Question: By what date must an appeal be filed according to the document?
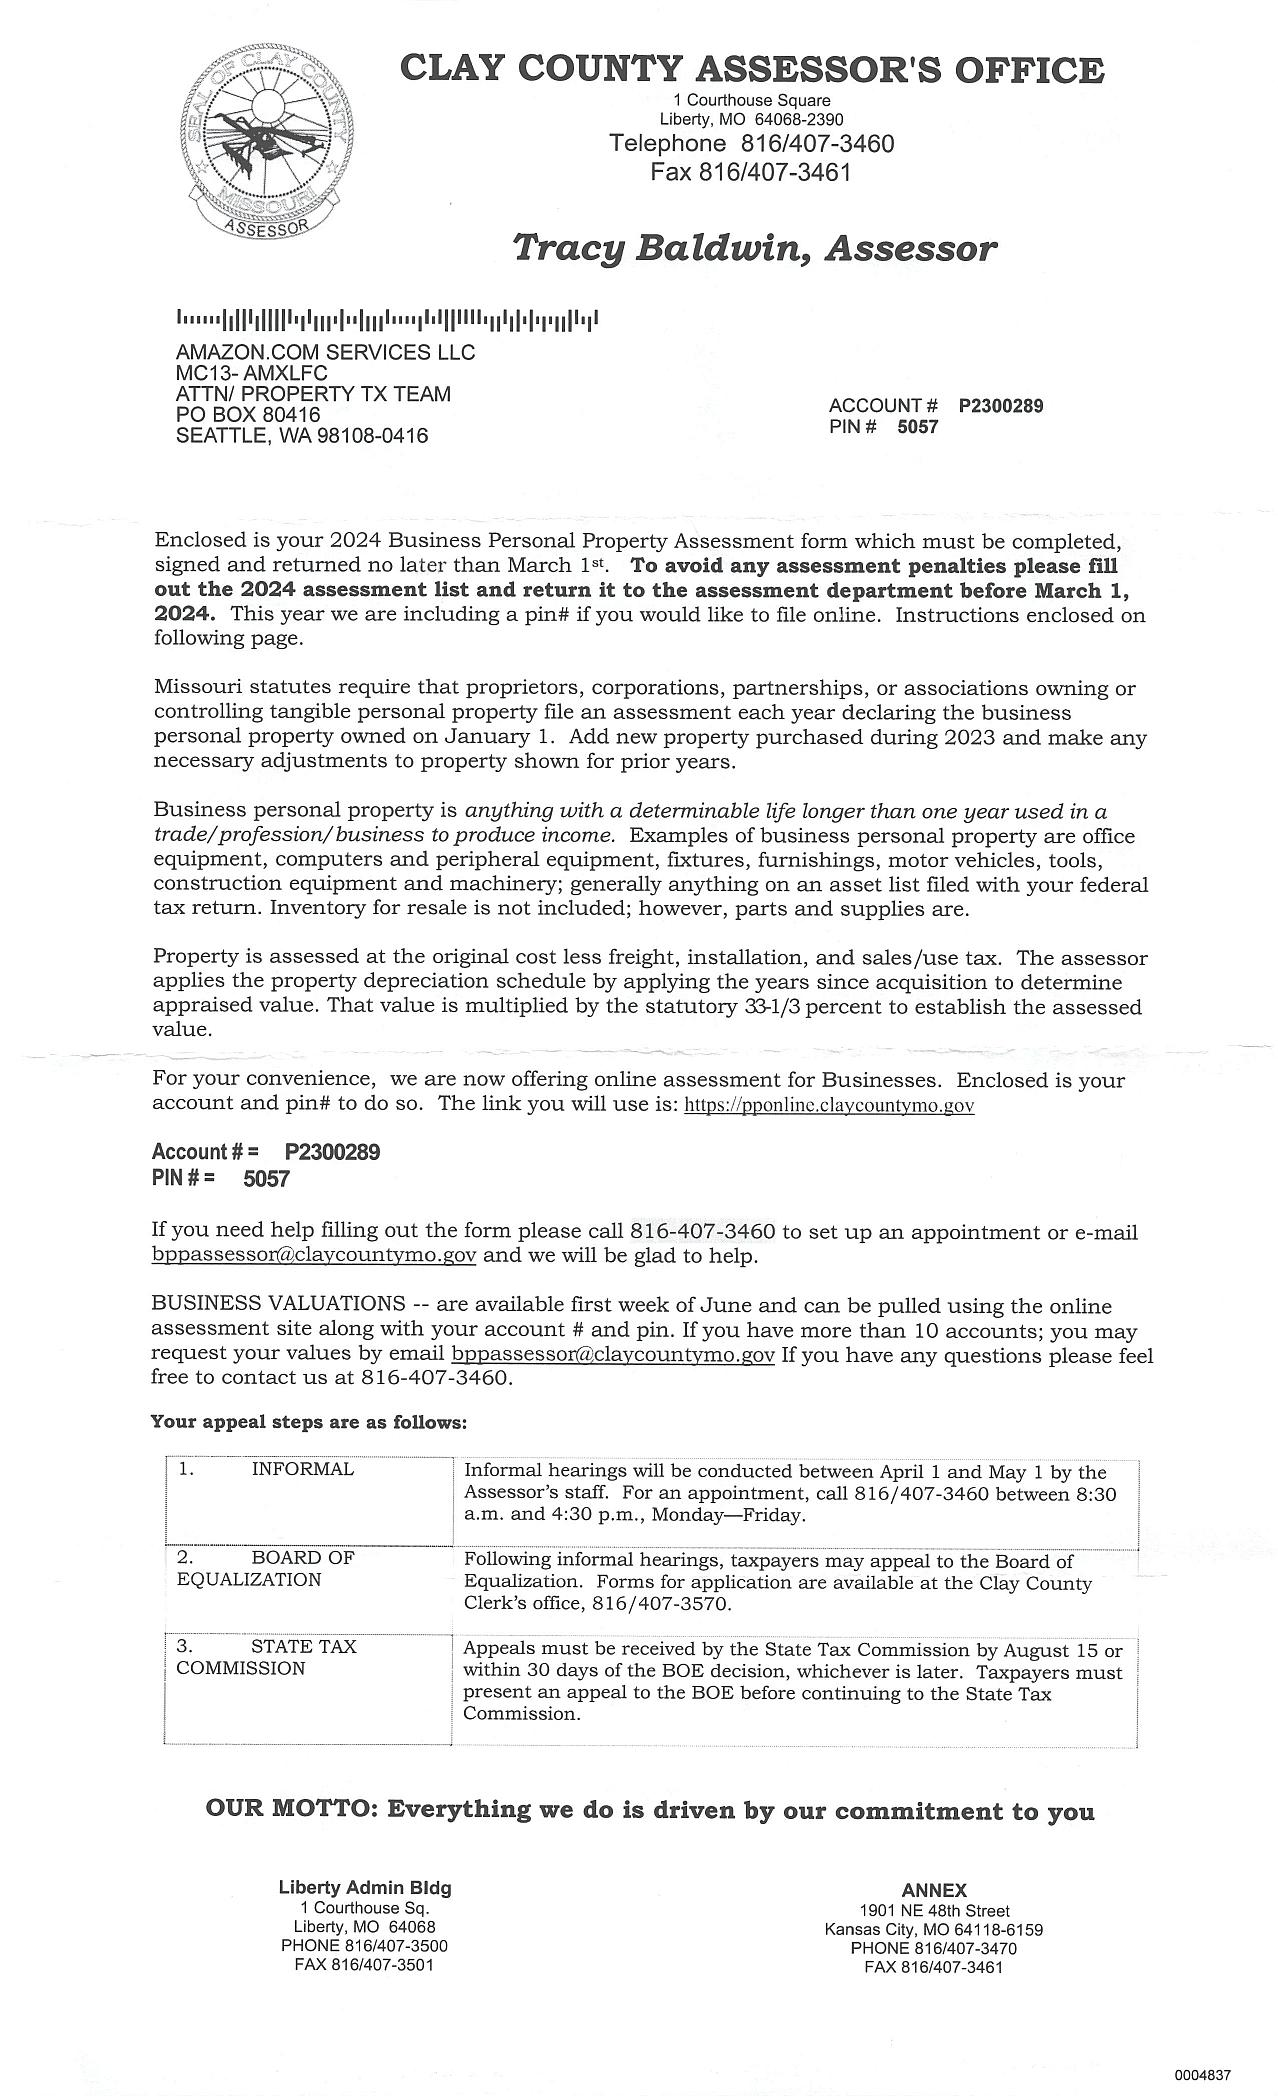
Answer: "August 15 or within 30 days of the BOE decision"